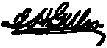
Signature of: james henry gillis